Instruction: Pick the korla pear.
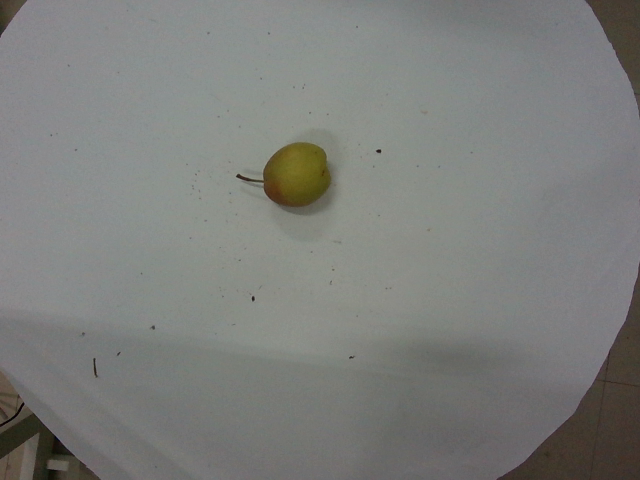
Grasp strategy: vertical